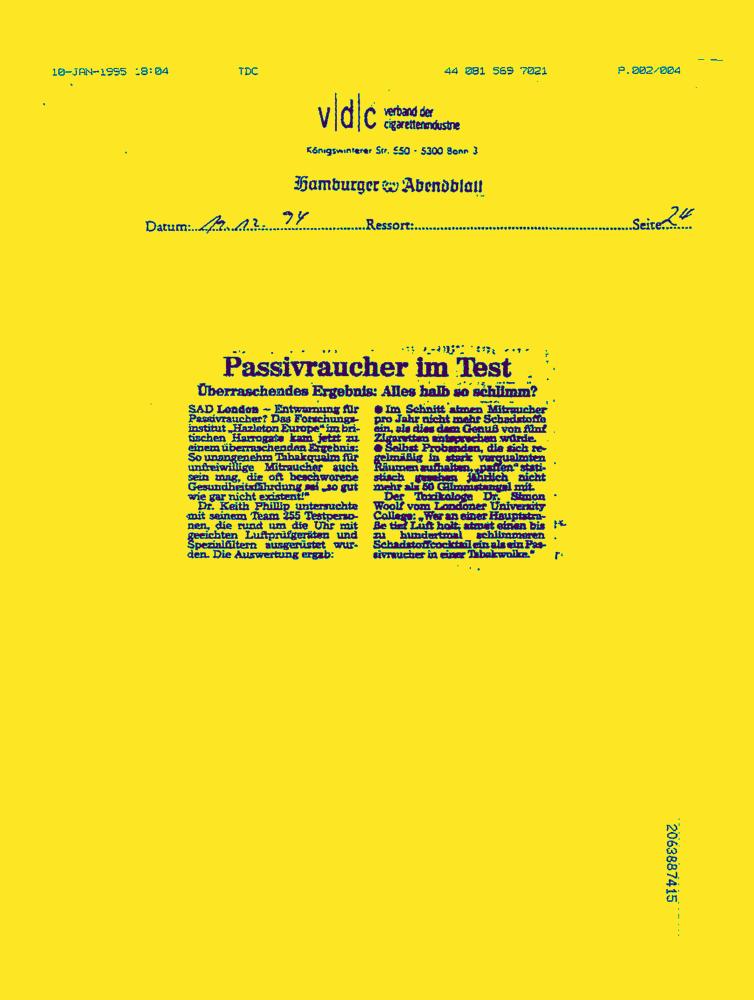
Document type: News-Article